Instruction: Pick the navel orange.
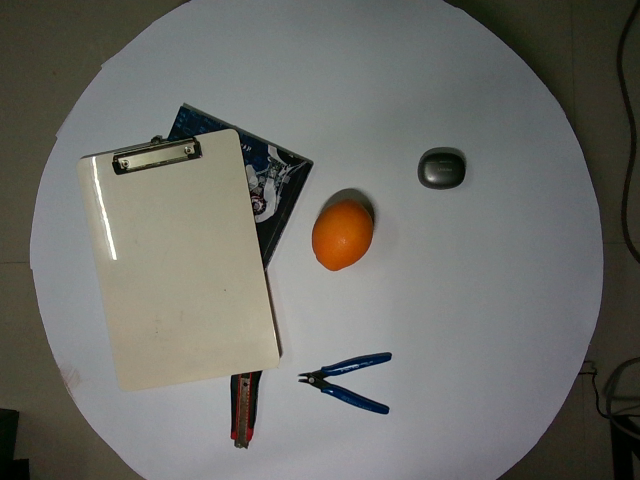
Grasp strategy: vertical